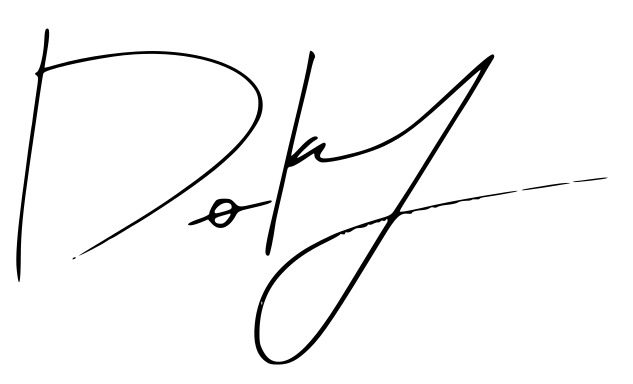
Signature of: lee seok min